Question: How is the history relevant to the case?
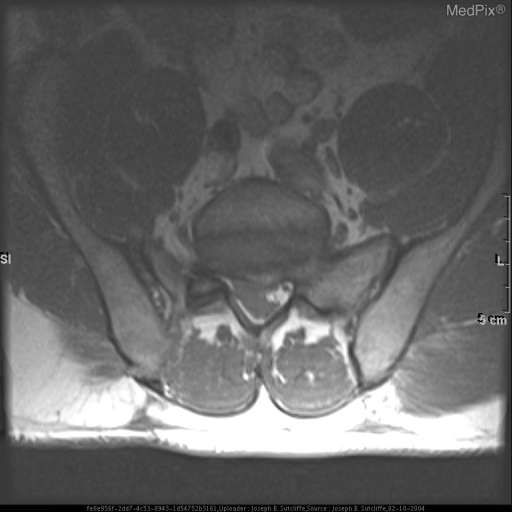
Answer: The patient's history of Patient heard his lower back "pop" during exercise. Within a few hours, he developed decreased sensation in his groin and urinary incontinence. is key in understanding the case.